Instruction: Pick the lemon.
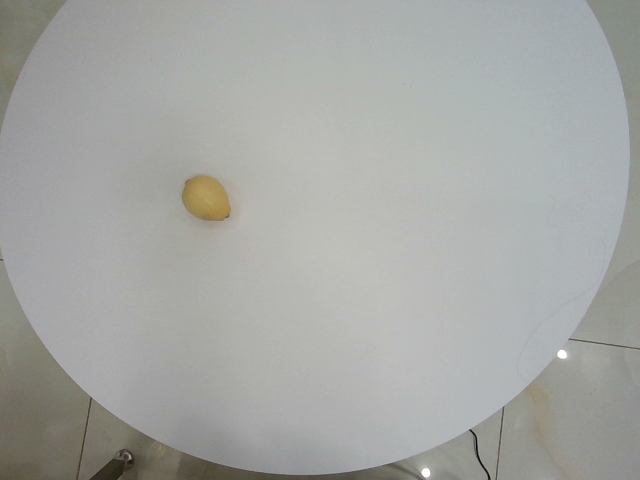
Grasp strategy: vertical